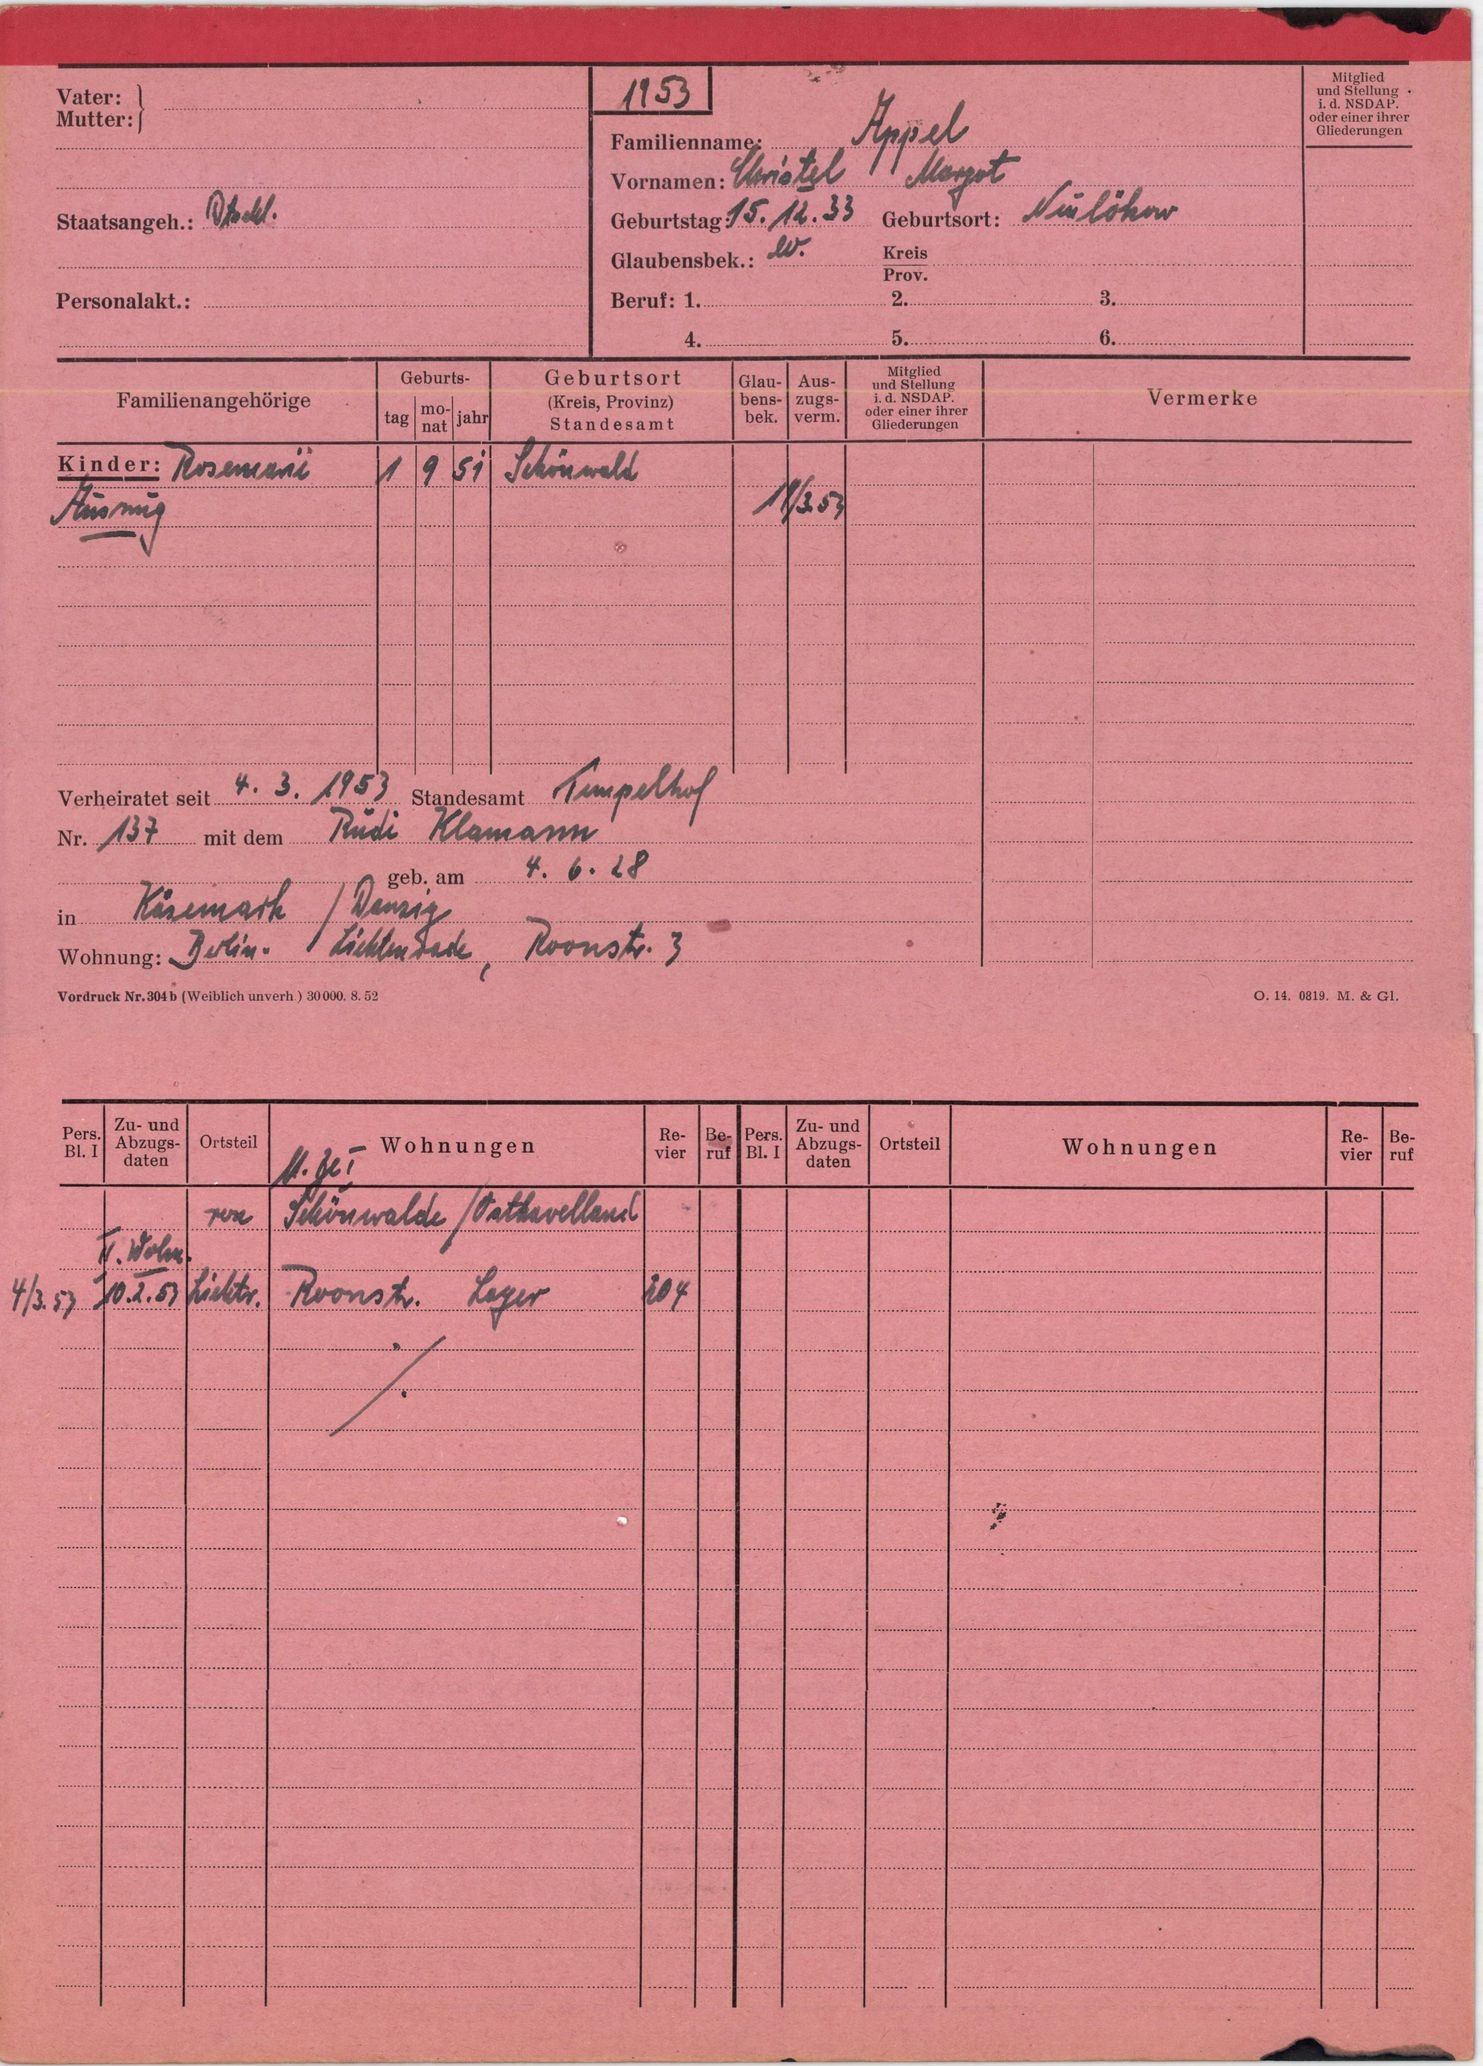
Appel